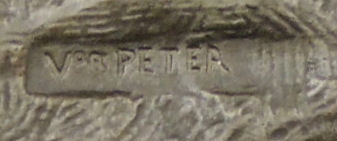
Signature of: victor peter